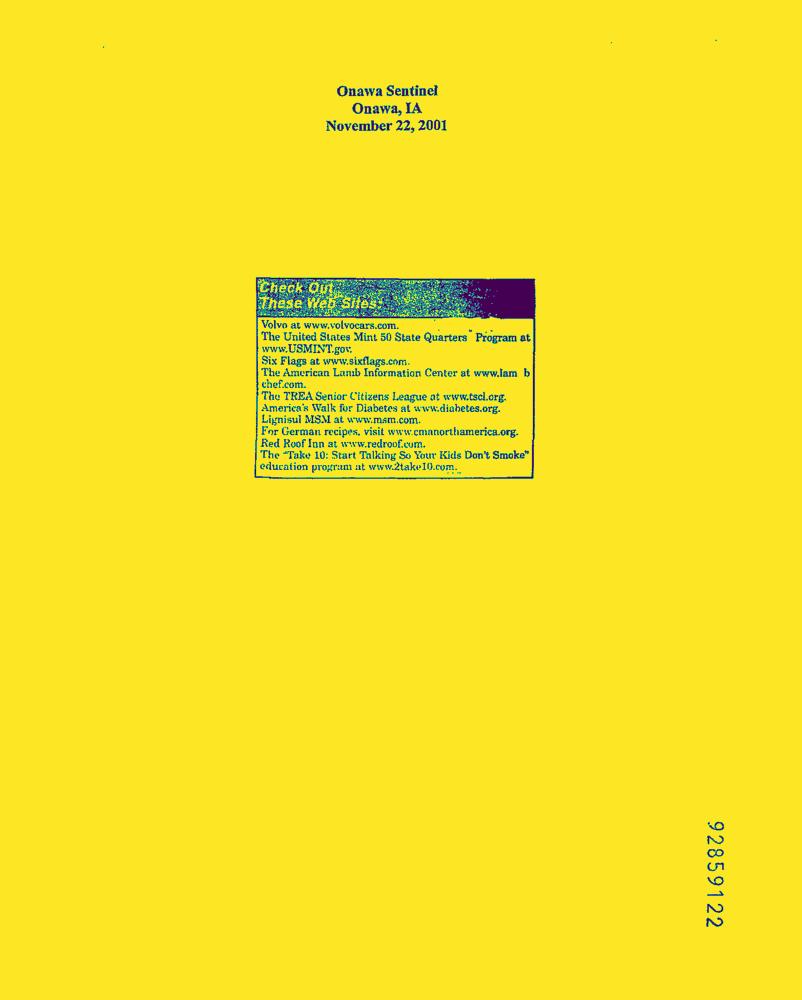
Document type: News-Article